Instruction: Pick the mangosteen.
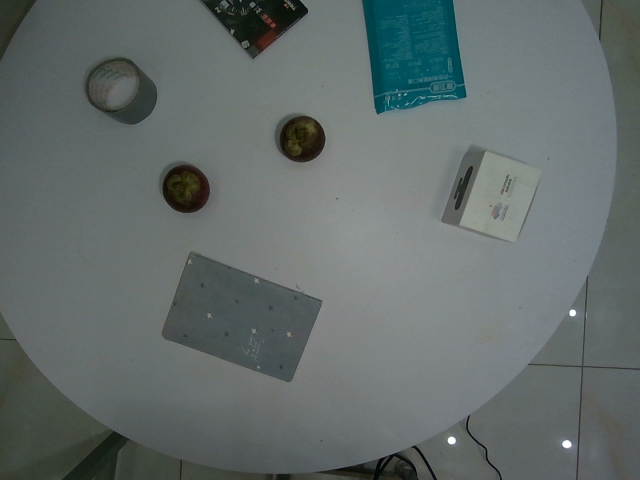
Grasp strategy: vertical